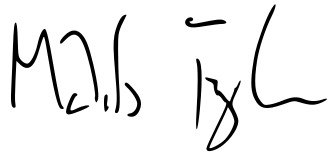
Signature of: mads fuglede